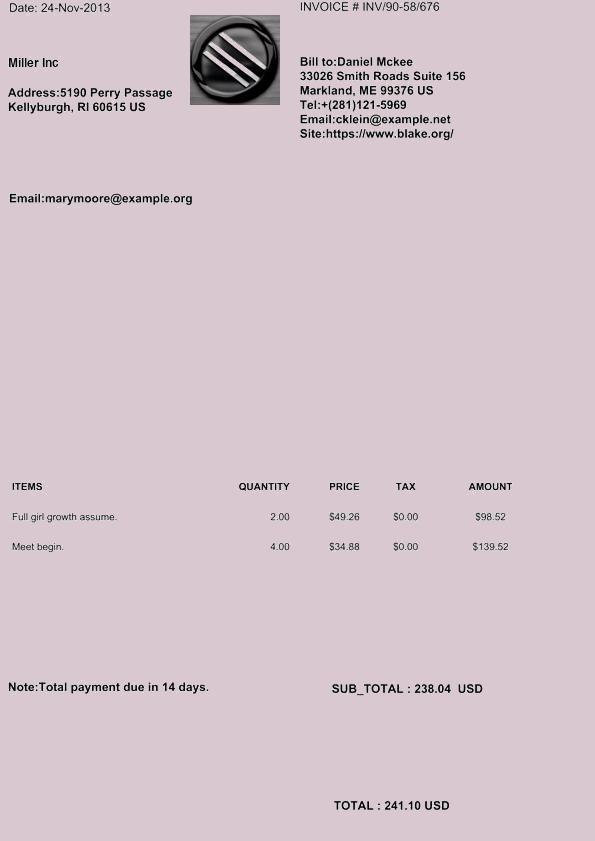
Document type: Invoice